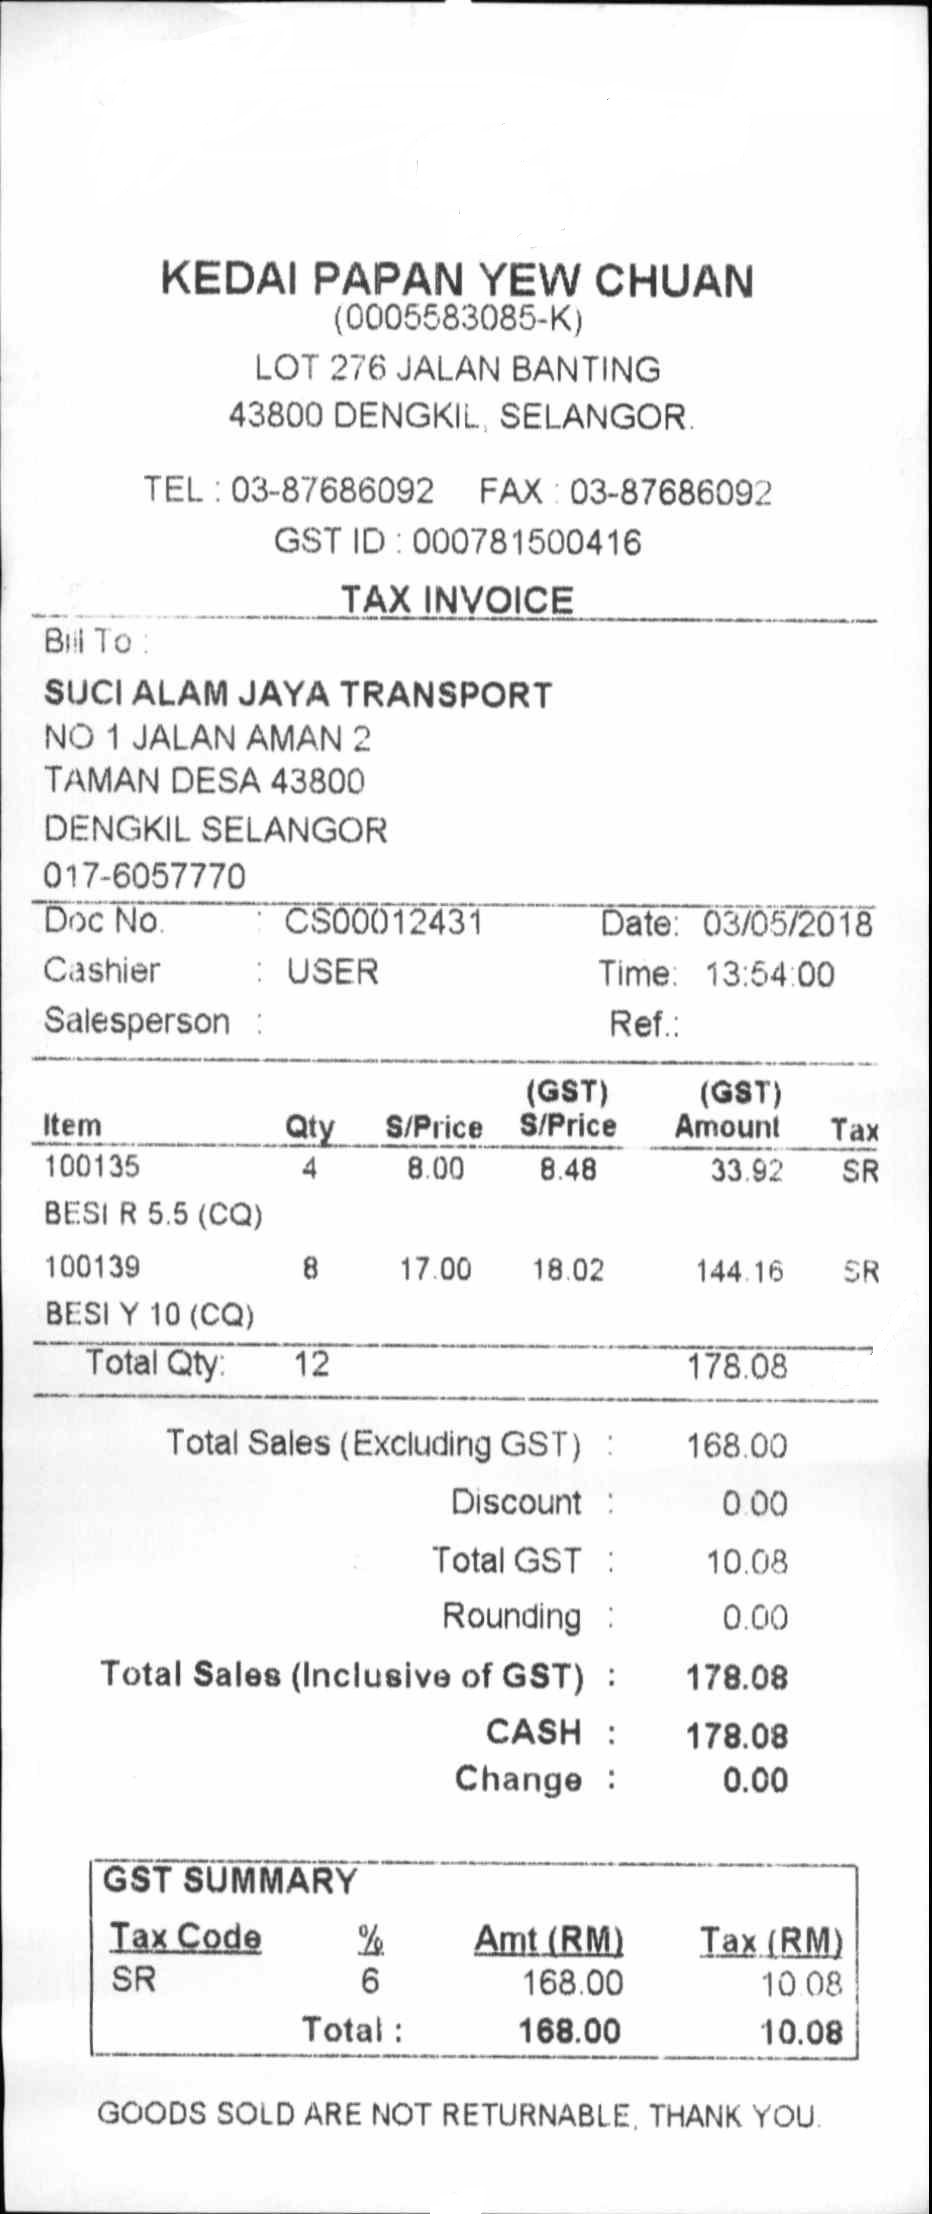
KEDAI PAPAN YEW CHUAN
(0005583085-K)
LOT 276 JALAN BANTING
43800 DENGKIL, SELANGOR.
TEL : 03-87686092
FAX : 03-87686092
GST ID : 000781500416
TAX INVOICE
BILL TO :
SUCI ALAM JAYA TRANSPORT
NO 1 JALAN AMAN 2
TAMAN DESA 43800
DENGKIL SELANGOR
017-6057770
DOC NO.
:
CS00012431
DATE: 03/05/2018
CASHIER
:
USER
TIME: 13:54:00
SALESPERSON
:
REF.:
ITEM
QTY
S/PRICE
(GST)
(GST)
S/PRICE
AMOUNT
TAX
100135
BESI R 5.5 (CQ)
4
8.00
8.48
33.92
SR
100139
BESI Y 10 (CQ)
8
17.00
18.02
144.16
SR
TOTAL QTY:
12
178.08
TOTAL SALES (EXCLUDING GST)
:
168.00
DISCOUNT
:
0.00
TOTAL GST
:
10.08
ROUNDING
:
0.00
TOTAL SALES (INCLUSIVE OF GST)
:
178.08
CASH
:
178.08
CHANGE
:
0.00
GST SUMMARY
TAX CODE
%
AMT (RM)
TAX (RM)
SR
6
168.00
10.08
TOTAL :
168.00
10.08
GOODS SOLD ARE NOT RETURNABLE, THANK YOU.